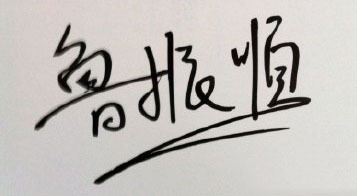
Signature of: henry lo chun shun